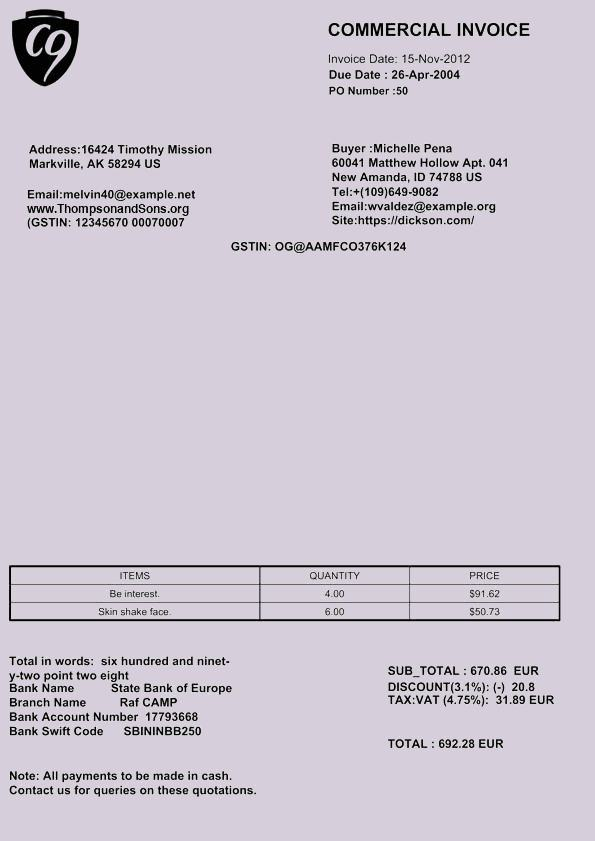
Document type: Invoice